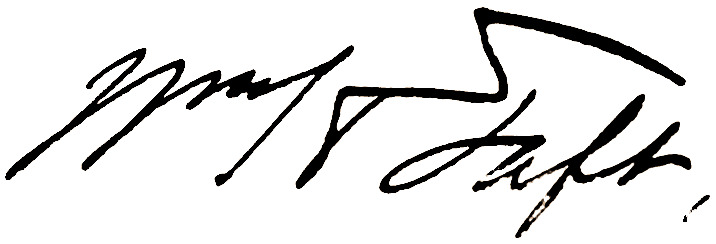
Signature of: william howard taft